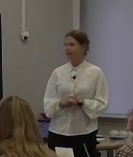
Транскрипция: Everything? I like your lesson. Thank you. I can name all the parts of the body. I can translate all the parts of the body. Good job. Thank you very much. I hope you learned the words. You did a great job today. Today all the tasks were easy. I was pleased to work with you. I hope you liked everything. I hope you can name all the parts of the body in English without any difficulties.
Категория: Педагогические действия
Подкатегория: Оценивает ответ (похвала); Предоставляет обратную связь
Описание действия: Учитель предлагает ученикам оценить проделанную работу, и финализирует полученные знания
Контекст и комментарии: Контекст ДО: Прошел урок в ходе которого ученики выучили новые слова на английском. Результат ПОСЛЕ: ученики усвоили новые знания. Педагогический эффект: похвала и подведение итогов позволяют ощутить объем проделанной работы и стимулируют дальнейшее посещение занятий